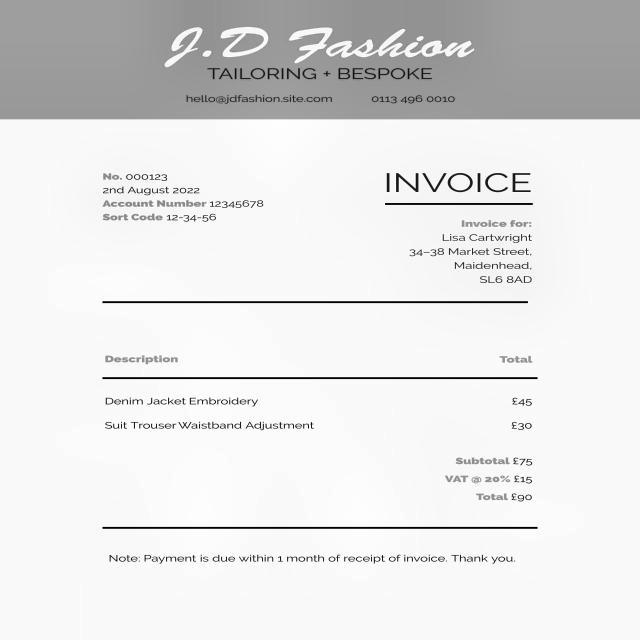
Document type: Invoice